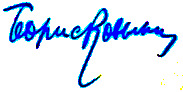
Signature of: boris kovynev